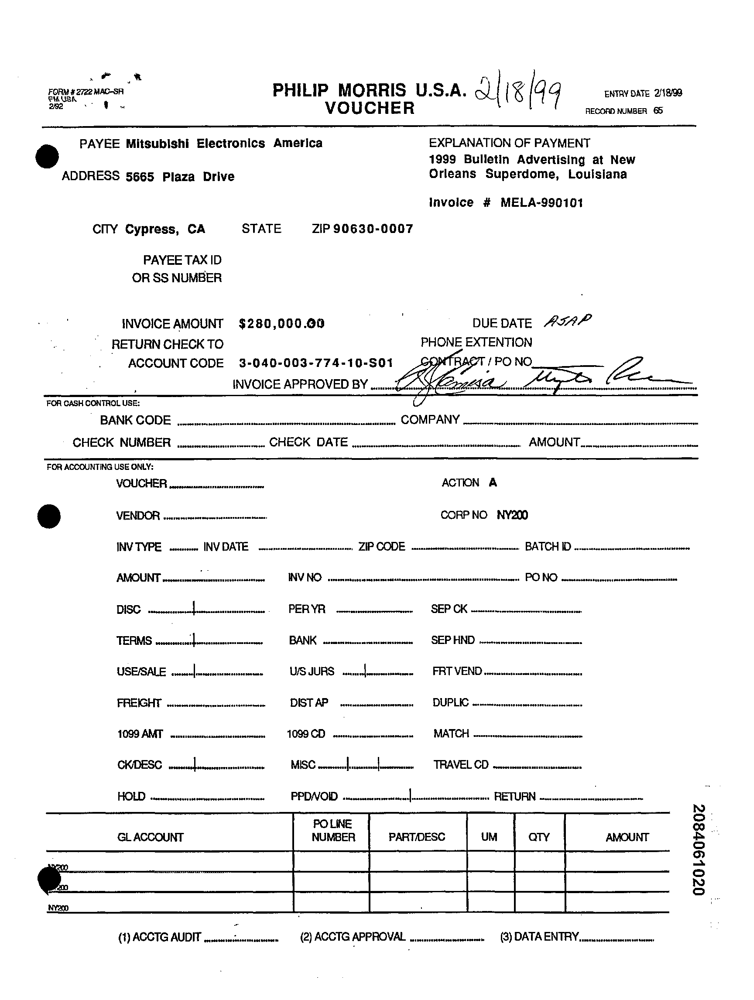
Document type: Invoice